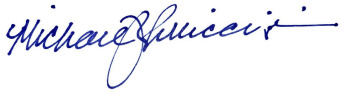
Signature of: mike pellicciotti